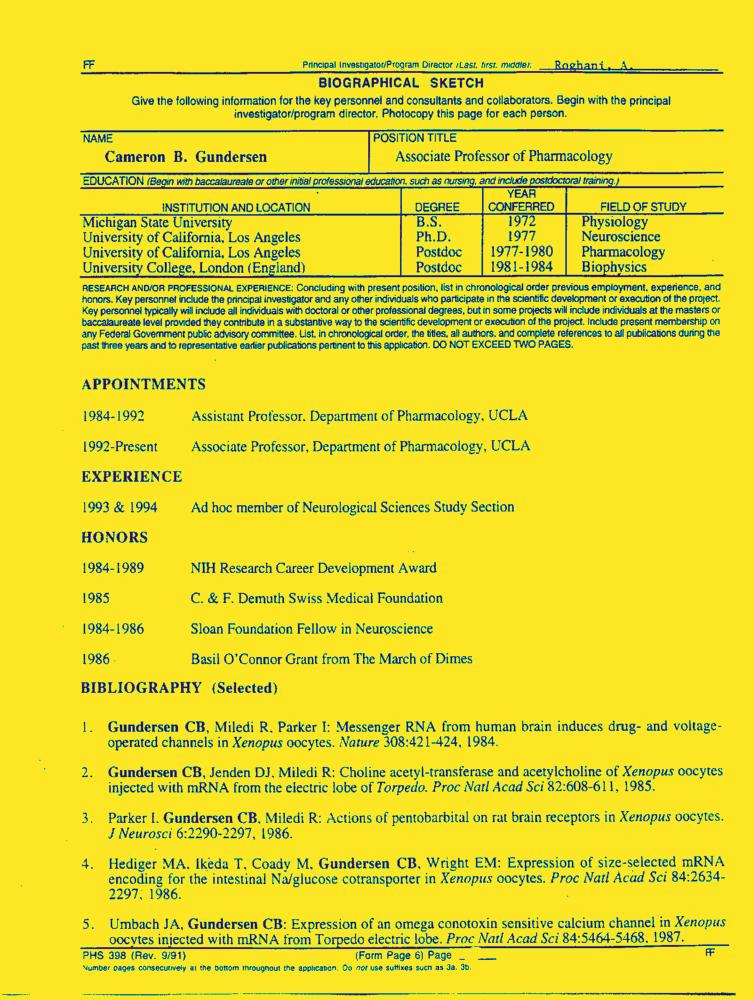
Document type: Resume-Doc